Question: What was observed in the imaging?
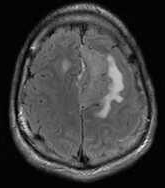
Answer: The imaging shows Large homogeneously enhancing lesion based in the dura of the falx, and pressing on the anterior cerebral hemisphere.  There is rightward mass effect on the falx as well as inferior displacement of the body of the corpus callosum with partial effacement of the third ventricle.  The mass looks extraaxial, but has intraaxial vasogengenic edema in frontal lobes surrounding the mass. Axial FLAIR.